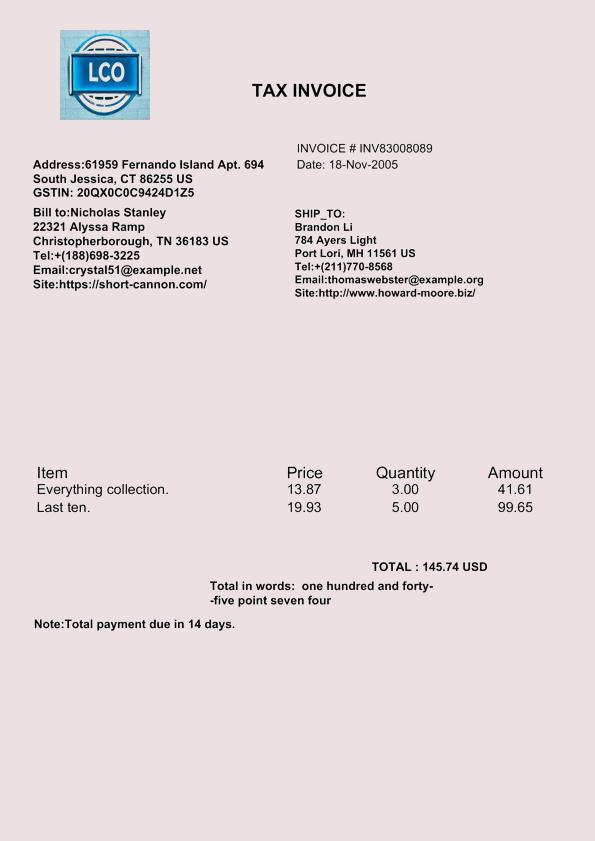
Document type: Invoice